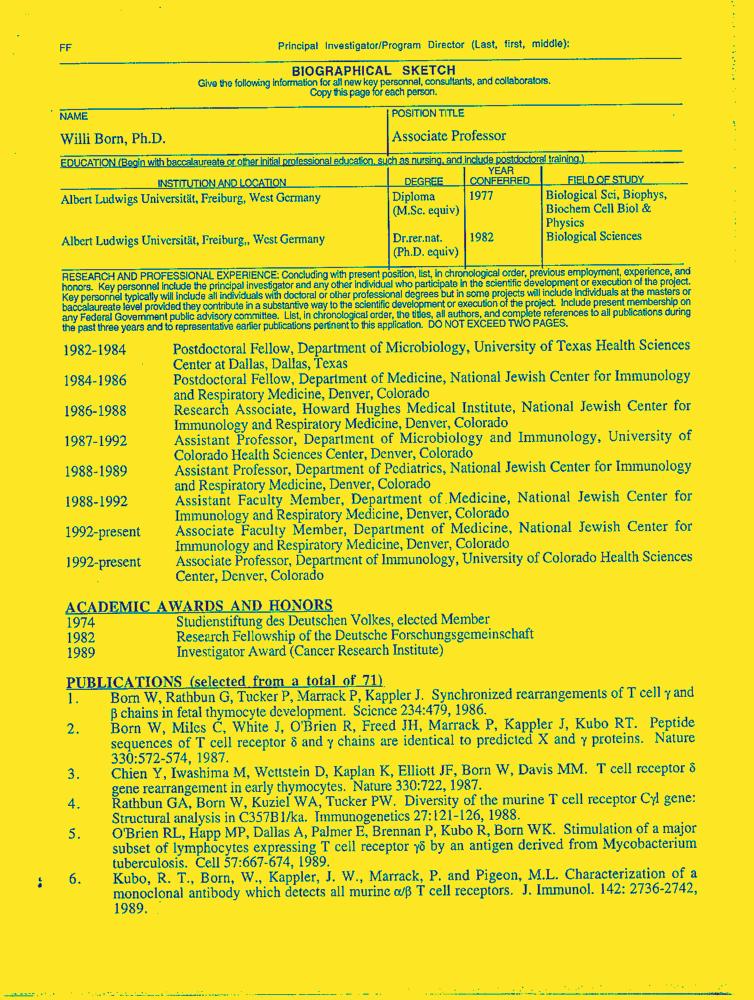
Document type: Resume-Doc